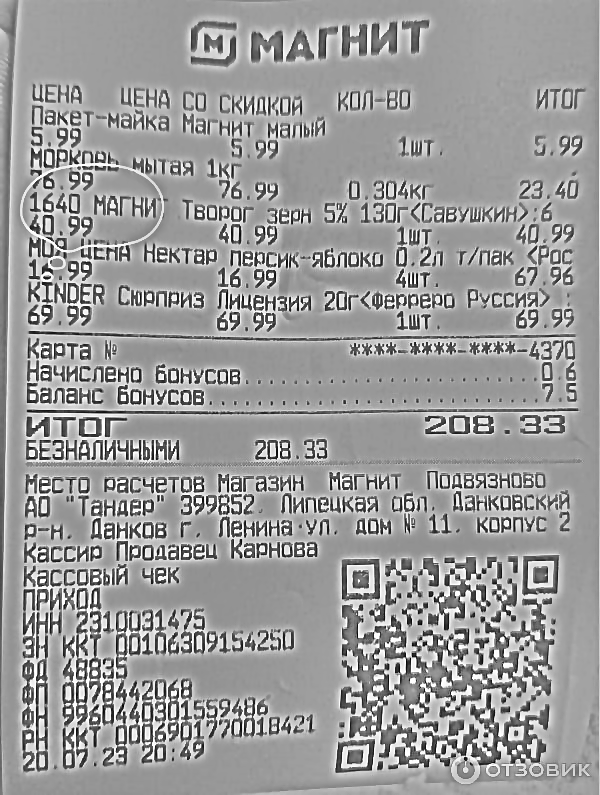
Продавец: Магазин Магнит Подвязново
ИНН: 2310031475
Дата: 07.23
Товары: Пакет-майка Магнит малый; Морской мытая 1кг; МАГНИТ Творог зерн 5% 130г<Савушки>; НЕКТАР ПЕРСИК-ЯБЛОКО 0.2л т/пак; KINDER Спортиз Лицензия 20г<Ферреро Руссия>
Количество: 1.000; 0.304; 1.000; 4.000; 1.000
Цена: 5.99; 76.99; 40.99; 16.99; 69.99
Сумма: 5.99; 23.40; 40.99; 67.96; 69.99
Итого: 208.33